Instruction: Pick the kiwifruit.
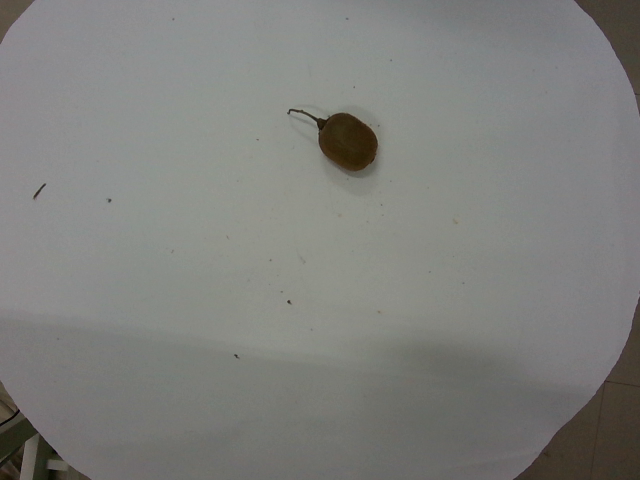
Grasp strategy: vertical